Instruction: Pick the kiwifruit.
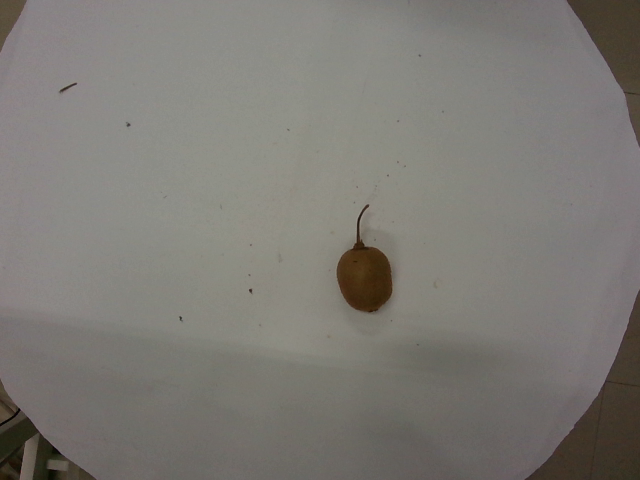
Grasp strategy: vertical